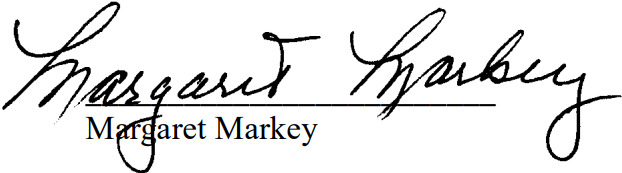
Signature of: margaret markey